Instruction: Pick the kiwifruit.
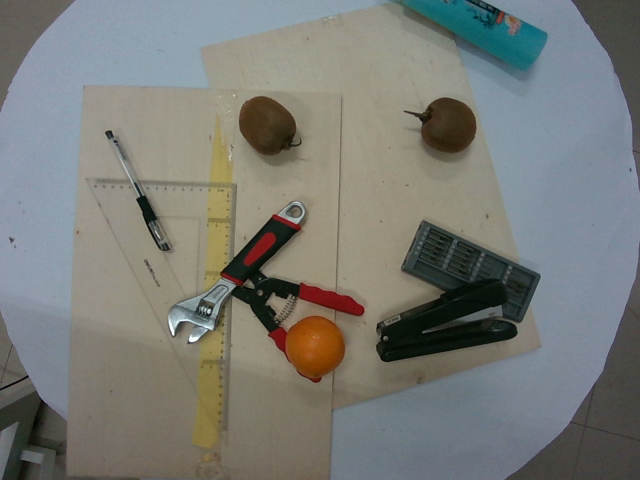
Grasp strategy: vertical